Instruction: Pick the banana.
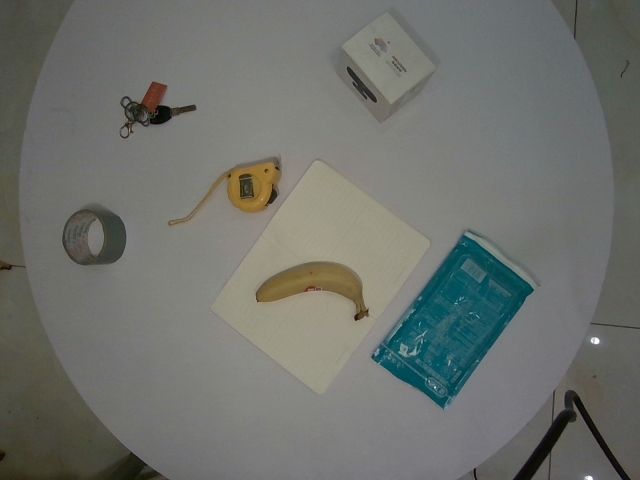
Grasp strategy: vertical